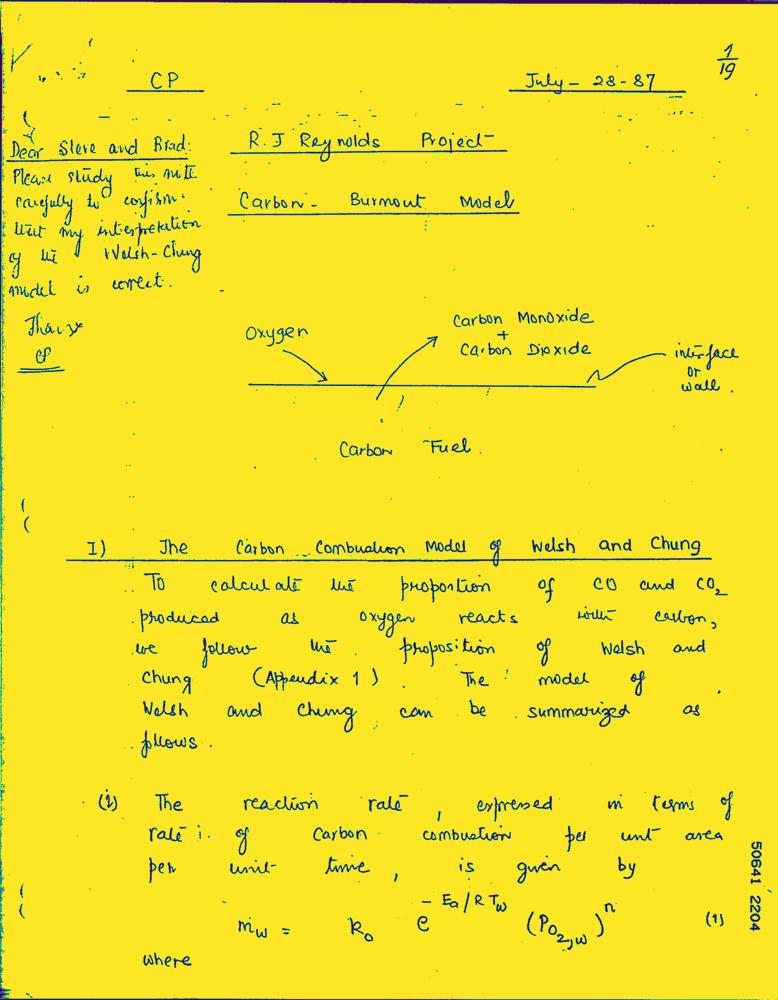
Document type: Hand-Written